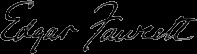
Signature of: edgar fawcett